Question: What type of tax is indicated in the document, personal property or real estate?
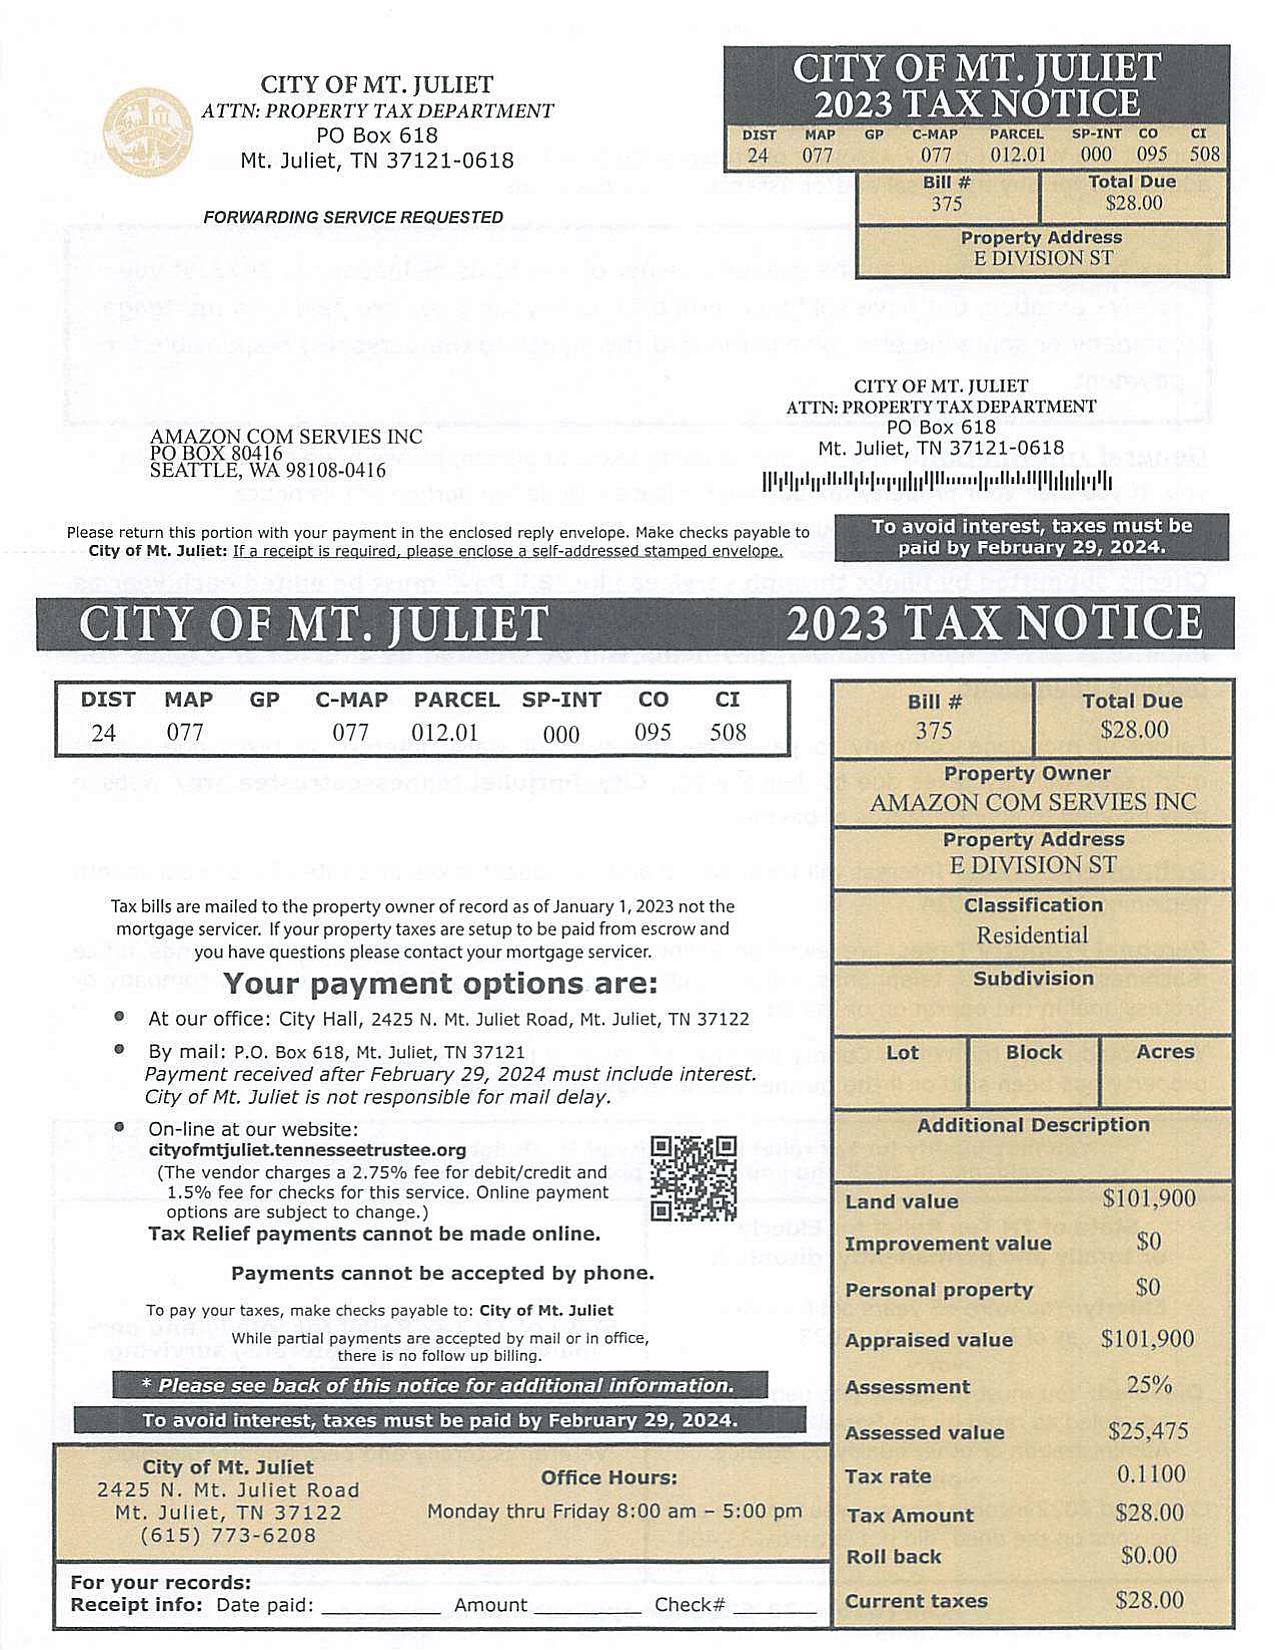
Answer: "Real Estate Tax"